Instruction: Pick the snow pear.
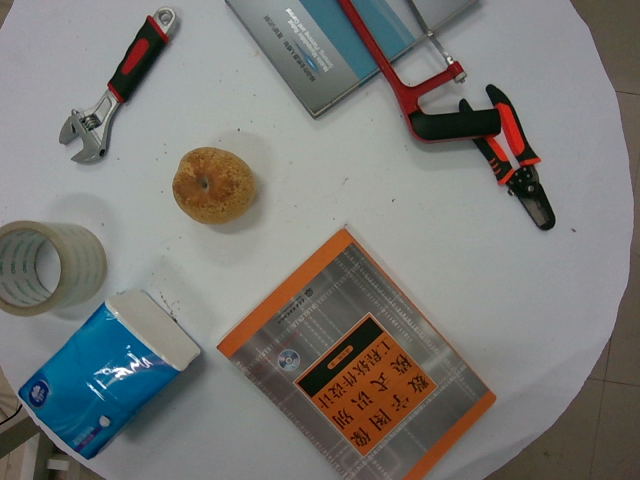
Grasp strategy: vertical